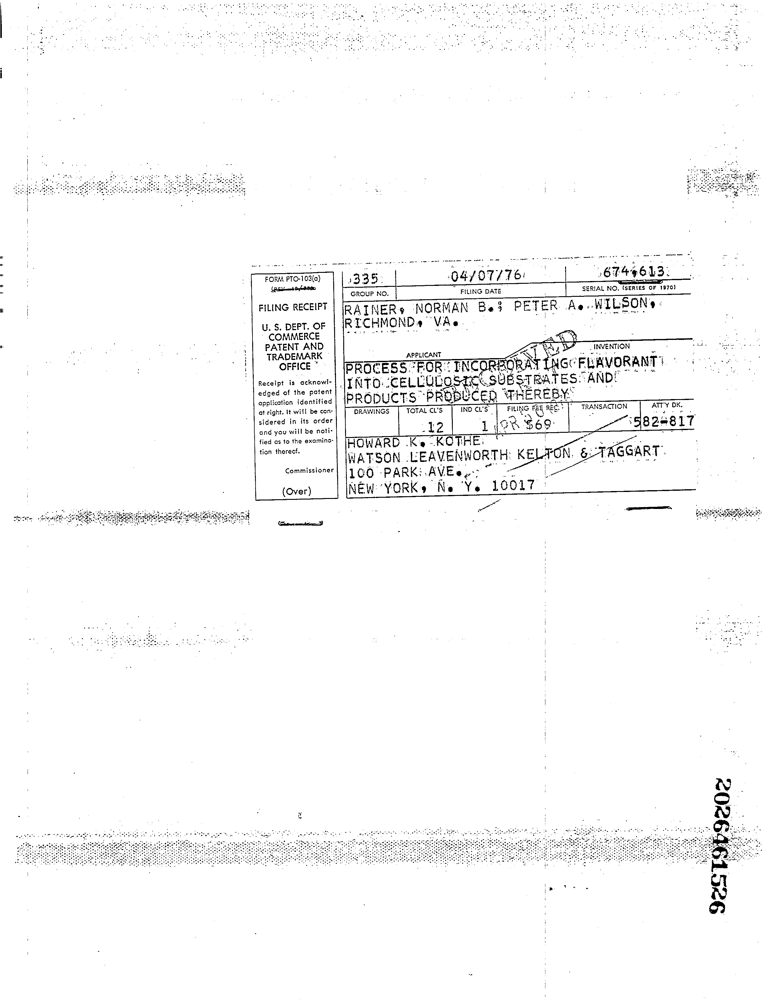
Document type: Invoice